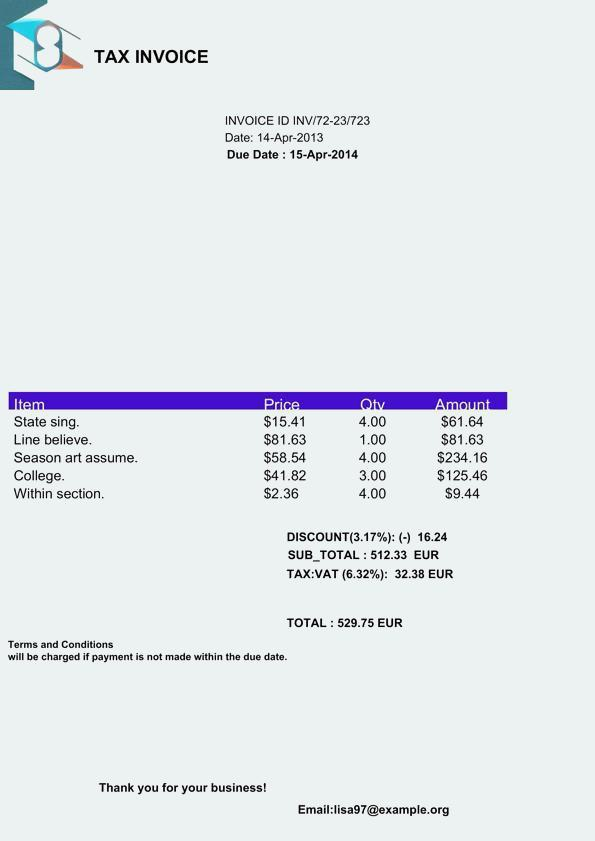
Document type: Invoice